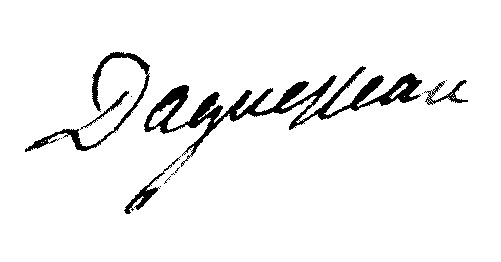
Signature of: henri cardin jean baptiste d aguesseau